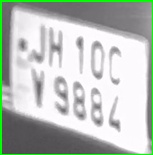
License plate number: JH 10CY 9884